Question: Explain the disease:
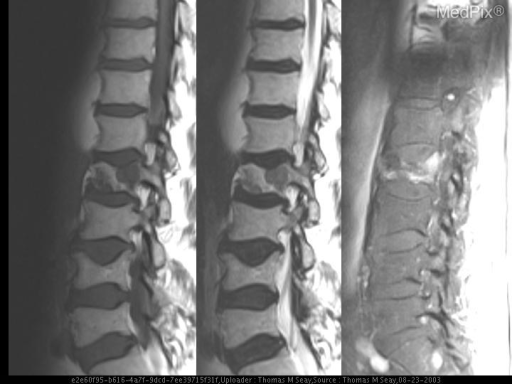
Answer: The disease is discussed as: Indium-111 oxine tagged WBC scanning is of utility in localizing an occult site of infection, particularly in the abdomen where uptake of Ga-67 citrate may be masked by bowel activity. However, for suspected osteomyelitis of the spine Ga-67 is superior to indium-WBC. The false negative rate of In-111 tagged WBCs in the diagnosis of spinal osteomyelitis is up to 40%. However, in this case the complaint of back pain in this patient with fever was actually elicited only after the In-111/WBC scan findings were known. In the case of a photopenic lesion of the spine with In-111/WBC the differential diagnosis is: osteomyelitis, infarction (late), metastasis, overlying hardware or bone resection, radiation effects, myelofibrosis, and Paget’s disease (lytic phase). In-111/WBC has a high accuracy in the diagnosis of osteomyelitis except for within the spine. Ga-67 uptake, while more sensitive for spinal osteomyelitis is less specific, being seen in any situation where there is bone turn over, to include fracture or osteomyelitis. In this case, MR was obtained to evaluate the photopenic lesion seen on the In-111/WBC scan. MR findings of osteomyelitis would include decreased SI in the marrow on T1, variable  SI on T2 and enhancement with gadolinium, all of which are seen in this case. However, findings that argue in favor of metastatic disease are the involvement of the pedicles, and sparing of the adjacent discs and surrounding tissues.